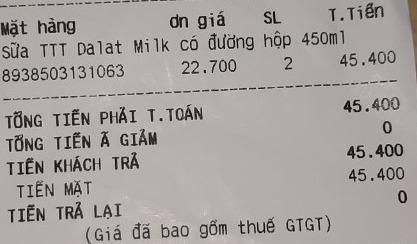
<table>
<tr>
<th>Mặt hàng</th>
<th>đơn giá</th>
<th>SL</th>
<th>T.Tiền</th>
</tr>
<tr>
<td>sữa TTT Dalat Milk có đường hộp 450ml 8938503131063</td>
<td>22.700</td>
<td>2</td>
<td>45.400</td>
</tr>
</table>

TỔNG TIỀN PHẢI T.TOÁN 45.400
TỔNG TIỀN GIẢM 0
TIỀN KHÁCH TRẢ 45.400
TIỀN MẶT 45.400
TIỀN TRẢ LẠI 0
(Giá đã bao gồm thuế GTGT)